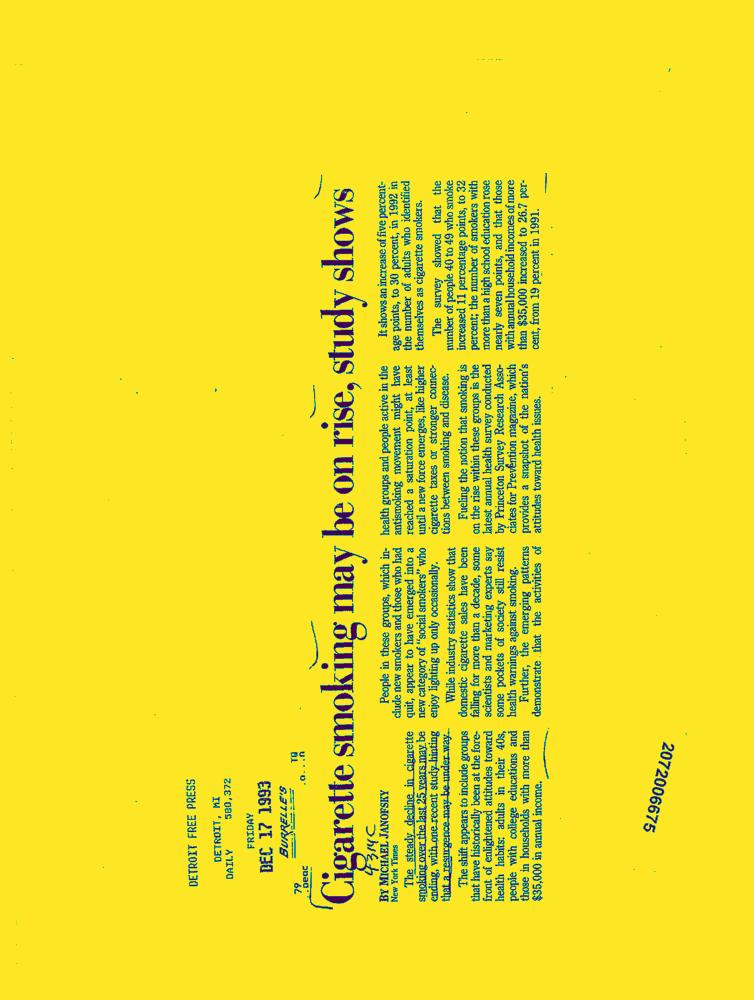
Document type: News-Article